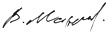
Signature of: vitaly margelov